Question: What is the address or location of the property listed in the document?
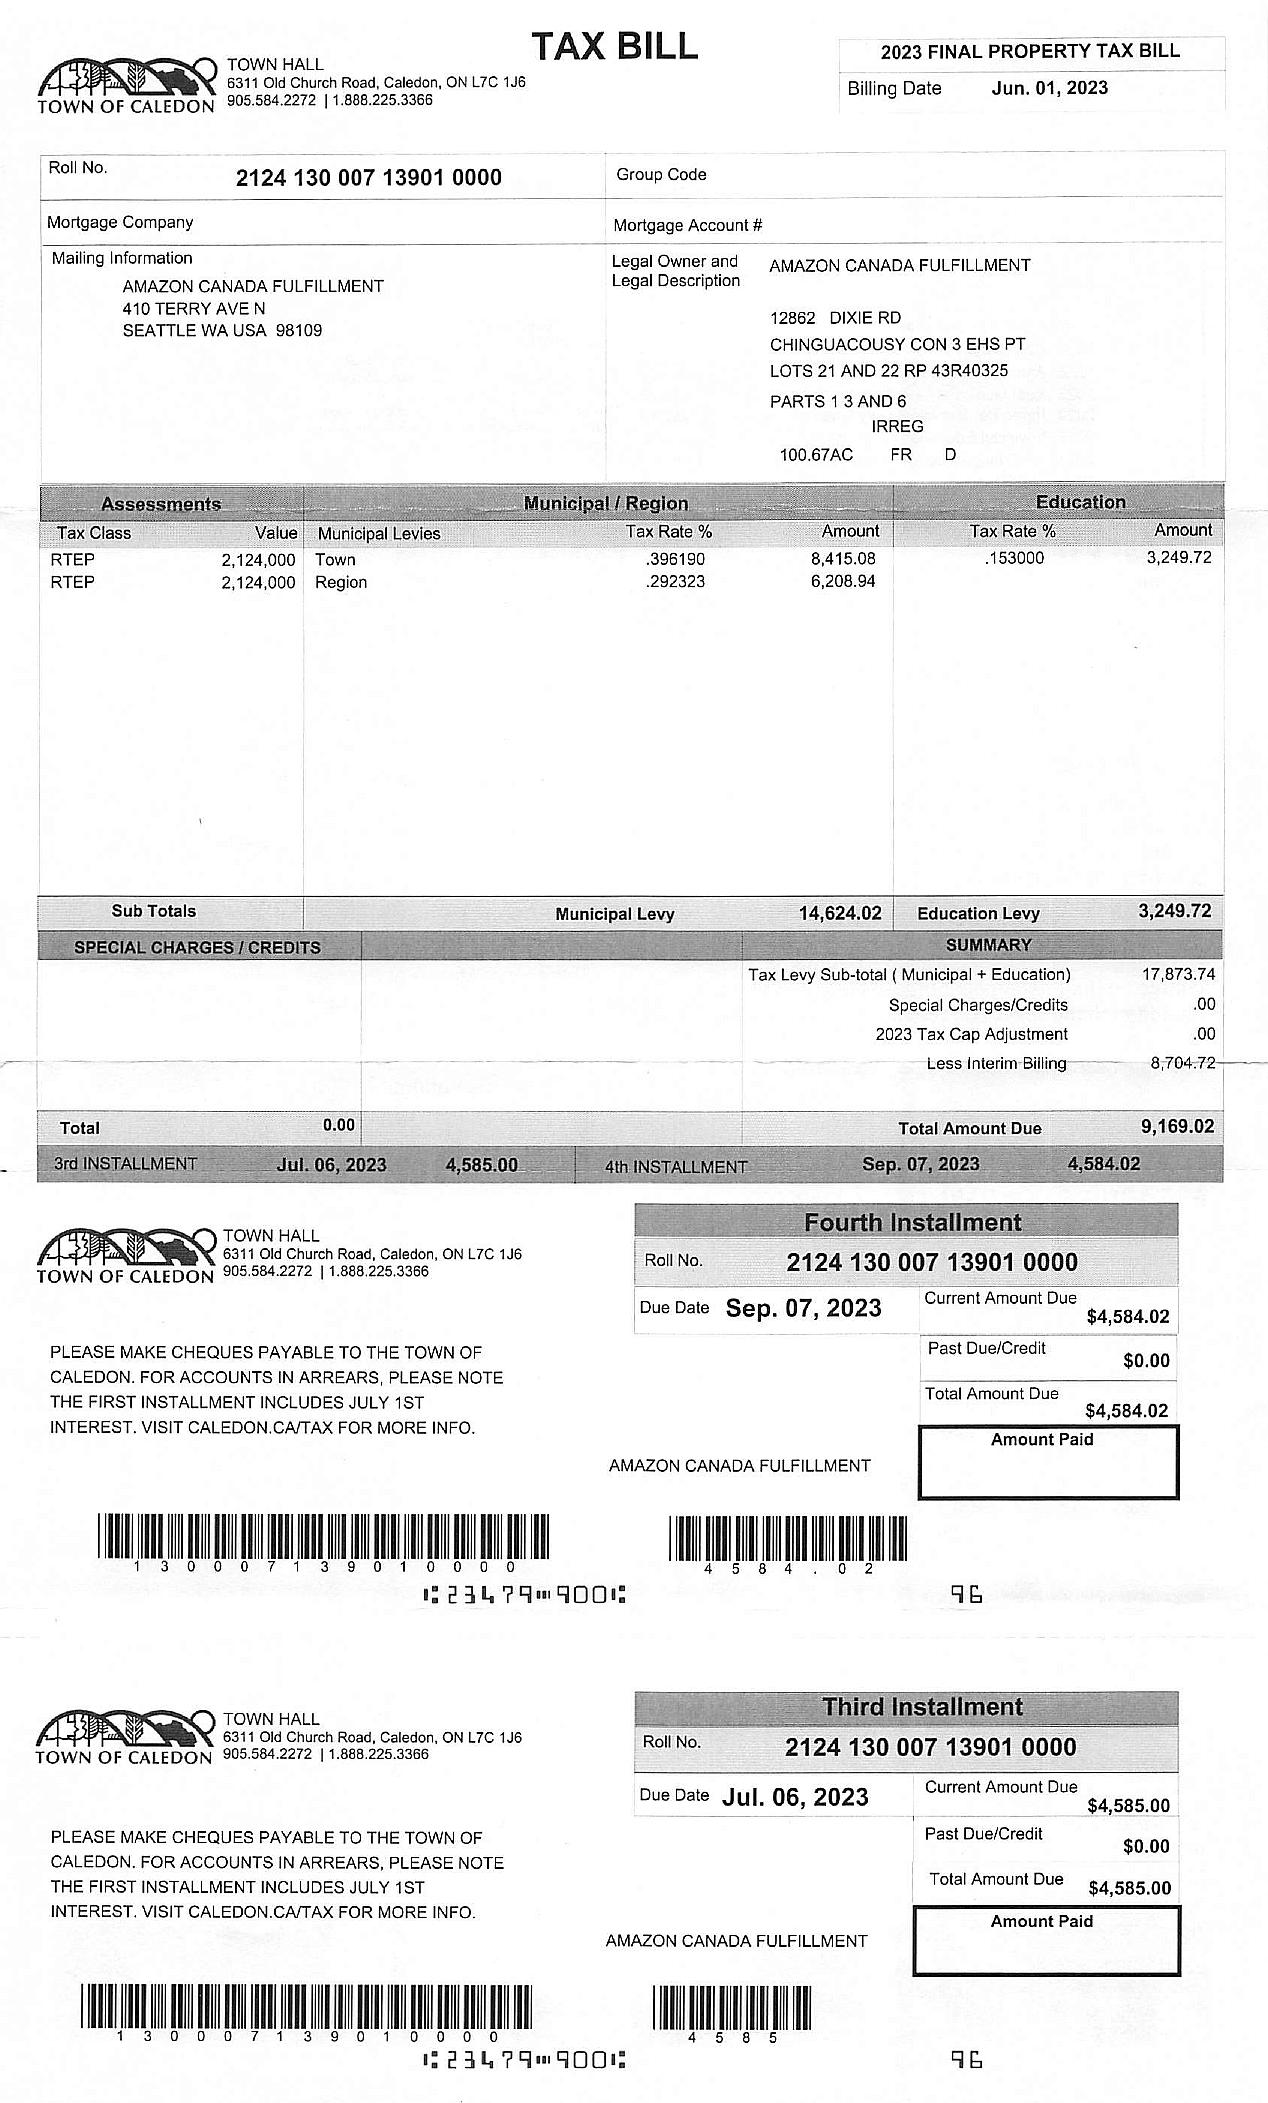
Answer: "12862 DIXIE RD CHINGUACOUSY CON 3 EHS PT LOTS 21 AND 22 BF ASNNSN PARTS 13 AND 6 IRREG FR D"